Question: What is the filing due date as per the document?
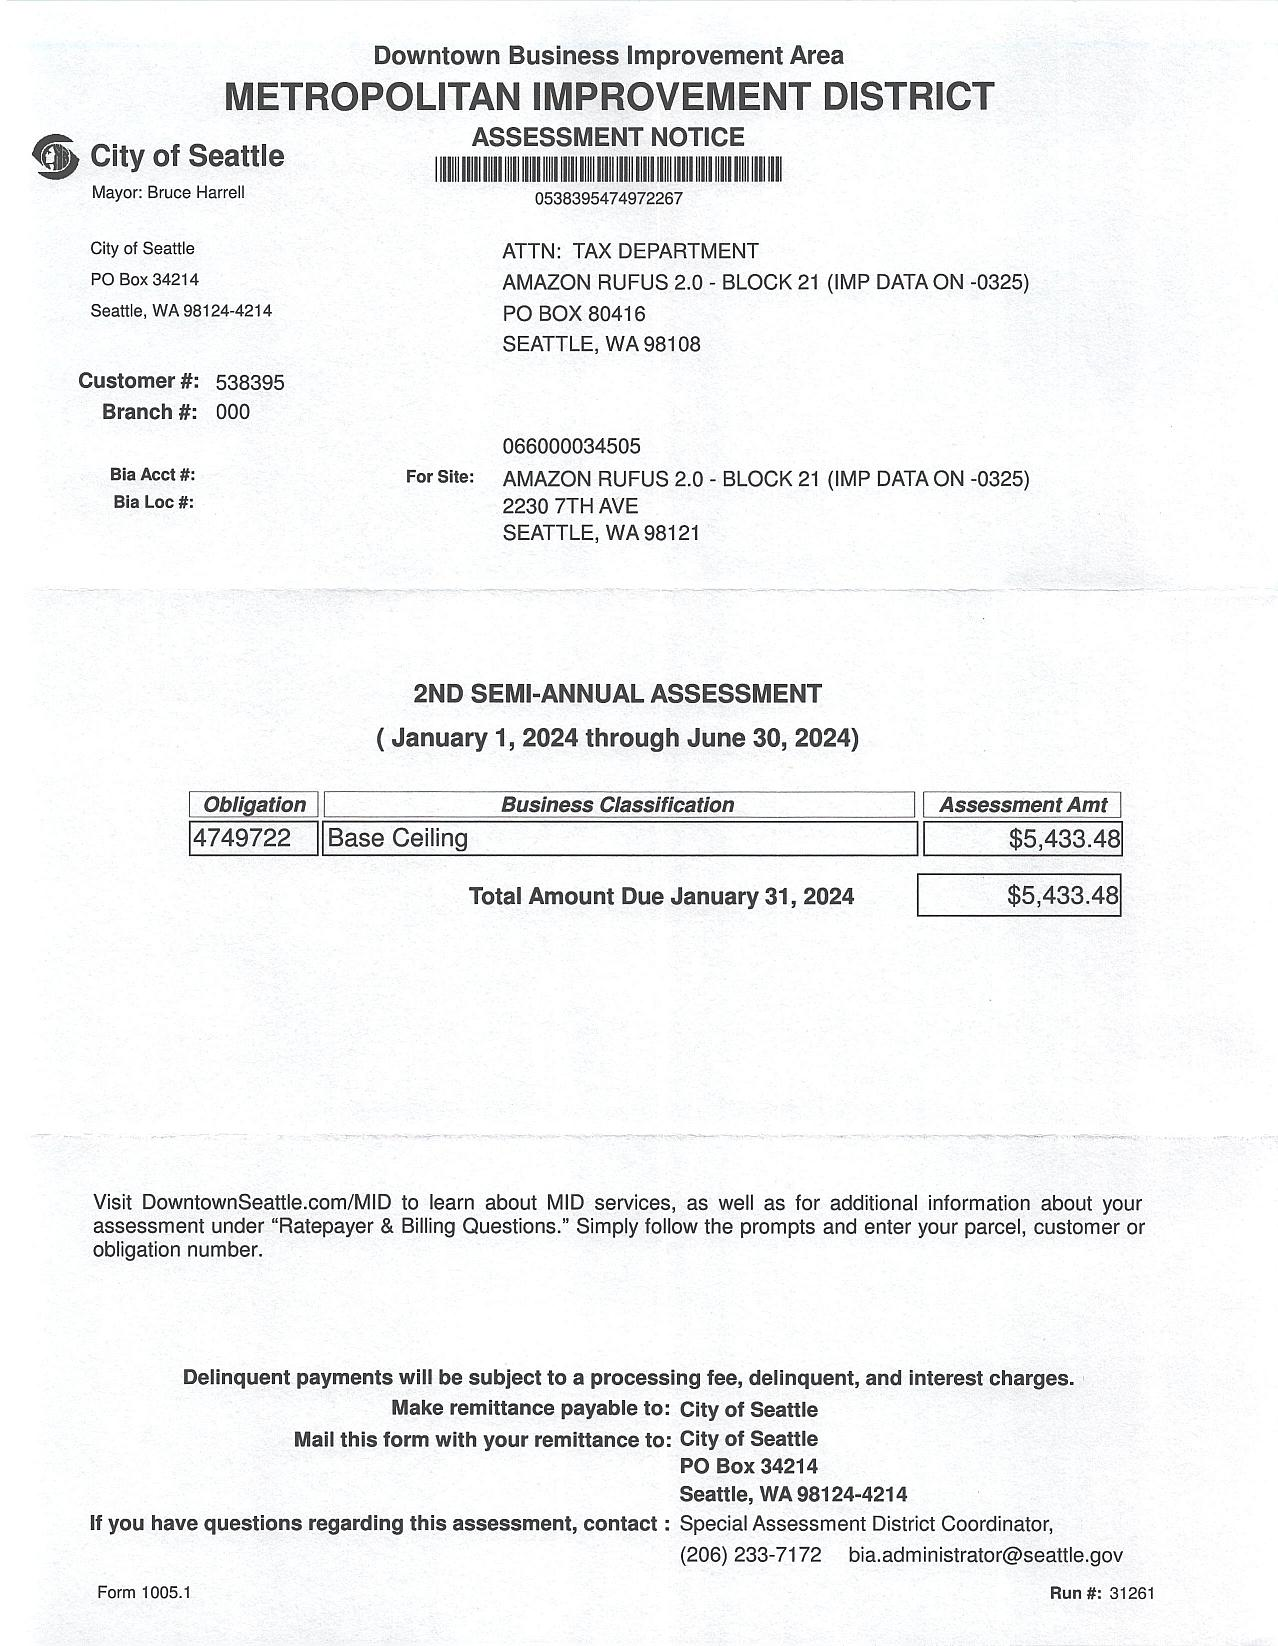
Answer: "31-Jan-24"